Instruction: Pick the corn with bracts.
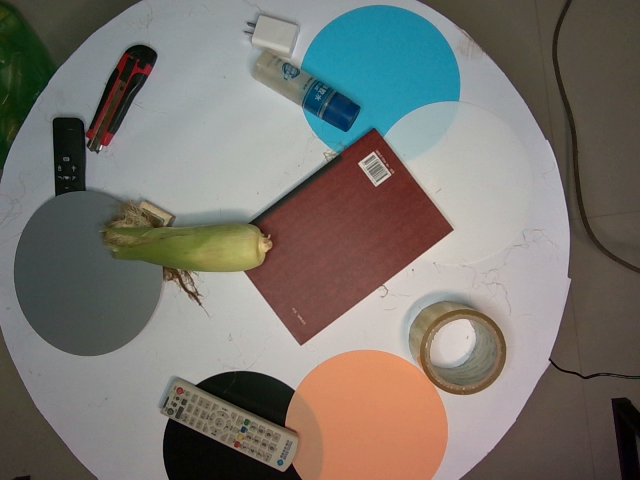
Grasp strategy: vertical